Identify and extract the amount in words, amount in numbers, payee name, cheque date, and bank name from the image.
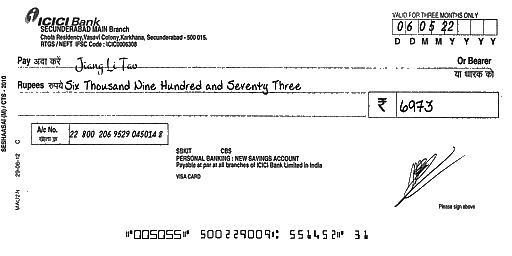
amt_in_words: Six Thousand Nine Hundred and Seventy Three
amt_in_figures: 6973
payee_name: Jiang Li Tao
bank_name: ICICI Bank
cheque_date: 06/05/22